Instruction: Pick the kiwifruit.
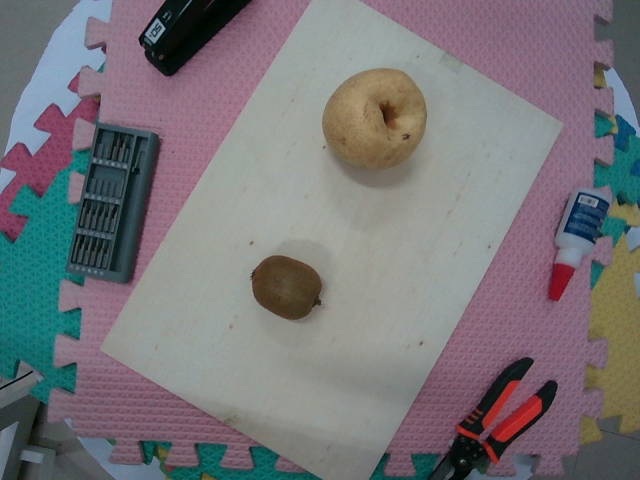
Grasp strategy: vertical